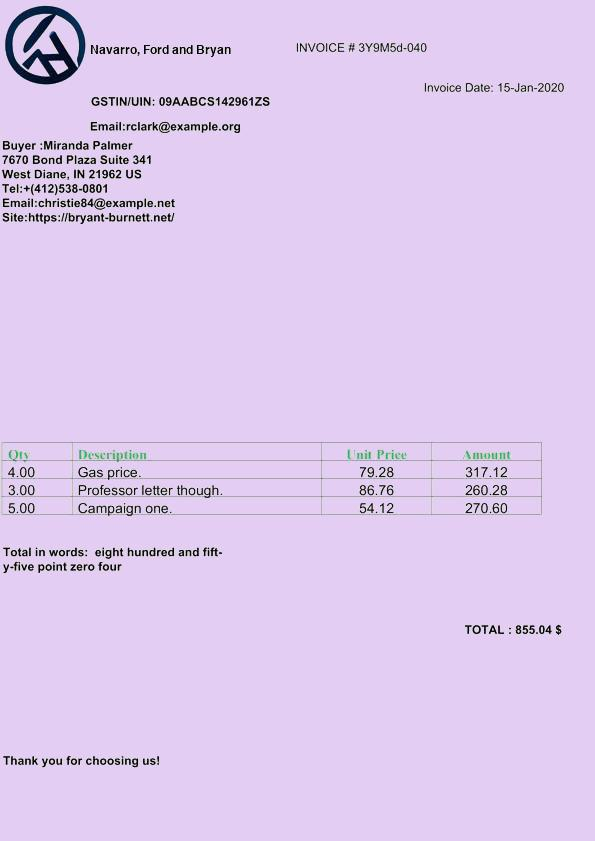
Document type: Invoice